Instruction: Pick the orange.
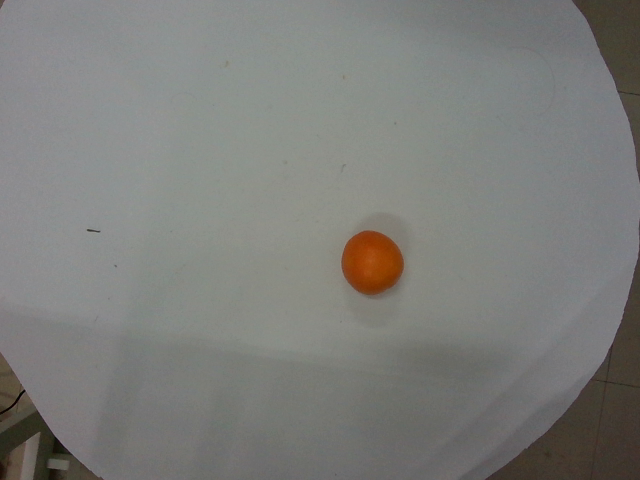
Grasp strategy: vertical